Question: What are the imaging findings?
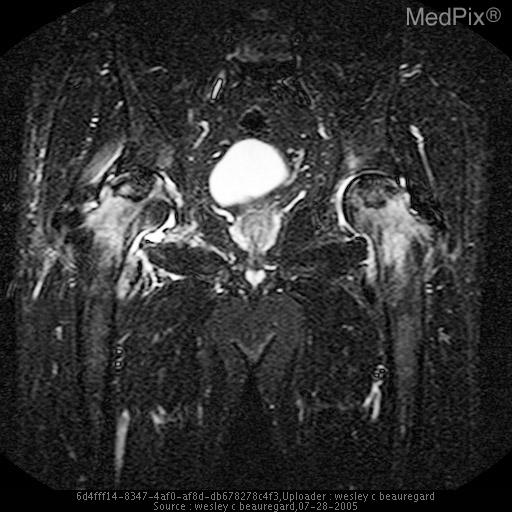
Answer: The imaging shows X-ray: Serpntine sclerotic densities in the both femoral heads

Nuclear Scan: Focal areas of photopenia in the femoral heads with surrounding mild-to-moderate increased uptake in the subcapital areas and acetabuli.

MRI: Serpentine areas of hypointensity seen in the bilateral femoral heads on T2 images.  Increased T2 signal seen in the remaining marrow and femoral necks. Avascular necrosis: STIR image.  Bilateral hypointense areas seen in the femoral heads.  Increased T2 signal seen in remaining marrow of femoral heads and femoral necks.  Correlates with the nuclear medicine findings..